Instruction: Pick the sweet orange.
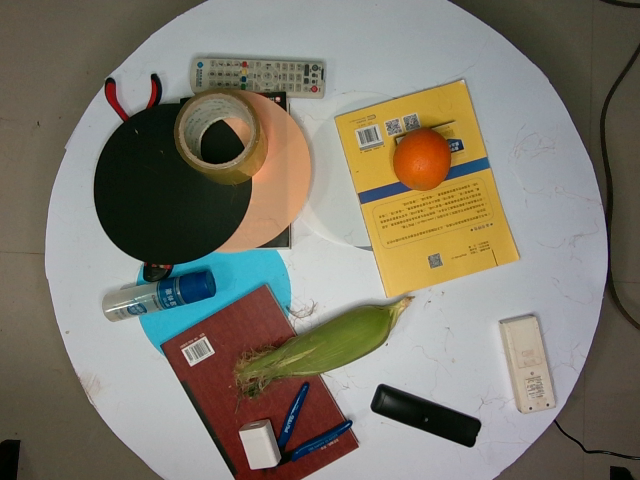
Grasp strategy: vertical